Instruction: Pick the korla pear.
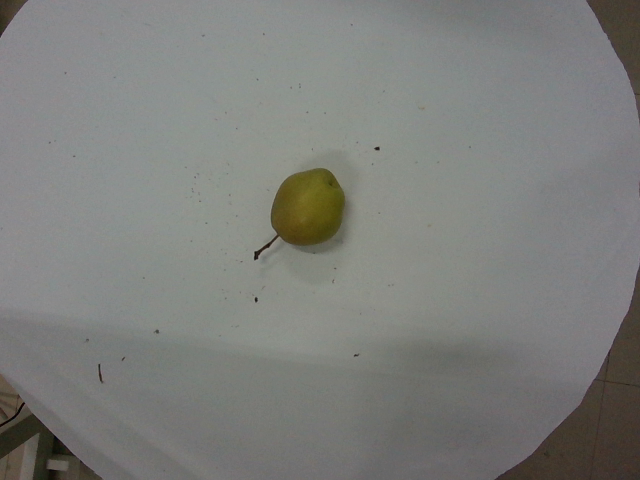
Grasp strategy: vertical